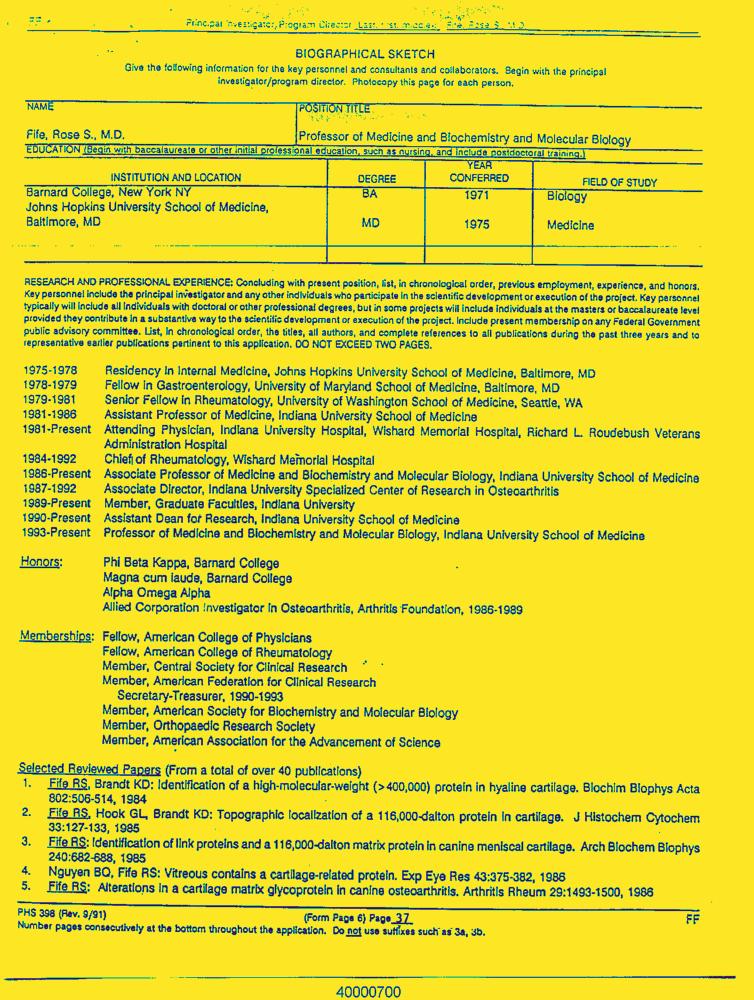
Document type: Resume-Doc